Question: How is the history relevant to the case?
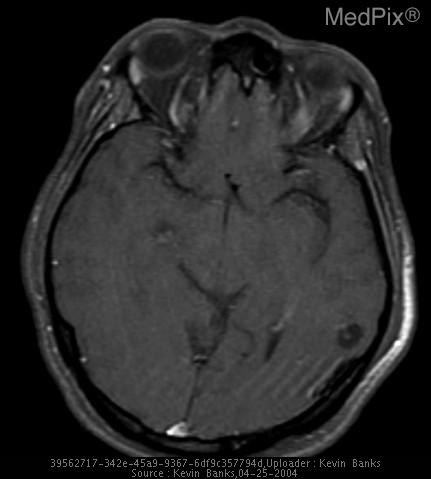
Answer: The patient's history of A 35 year-old Hispanic female with no significant past medical history presented with new onset of seizures. is key in understanding the case.